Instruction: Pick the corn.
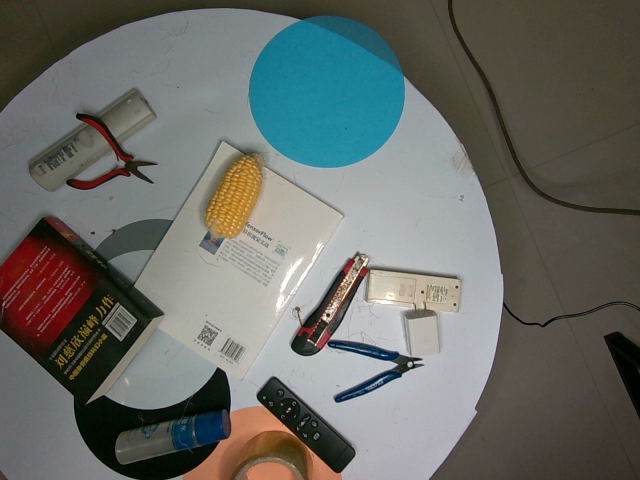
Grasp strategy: vertical